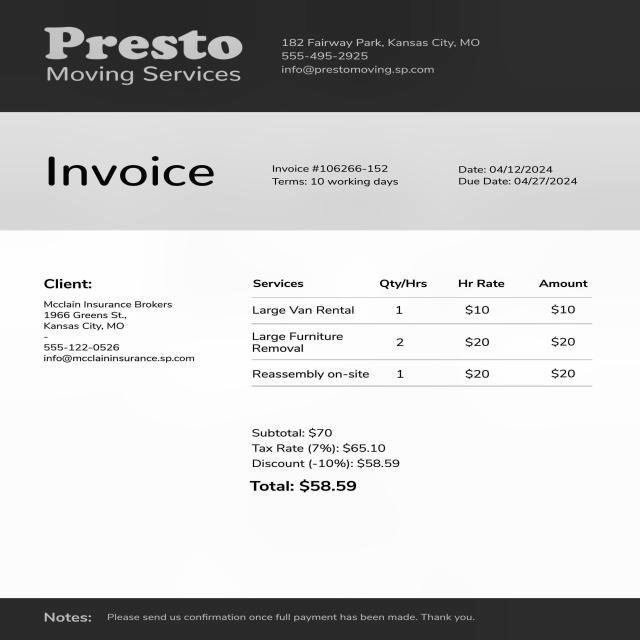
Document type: Invoice